Question: What is the suspected problem?
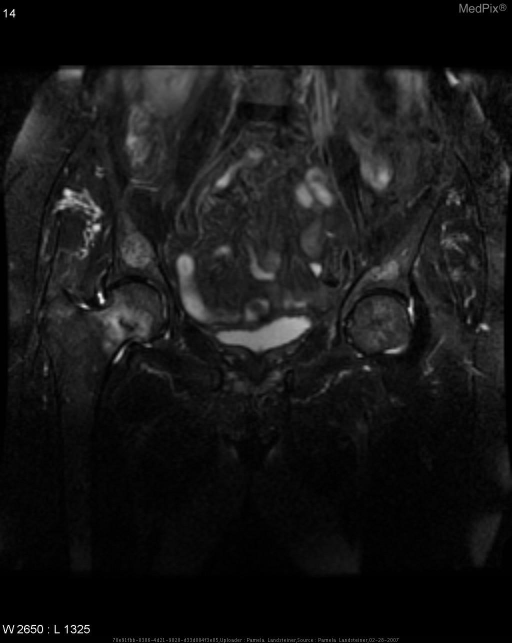
Answer: The findings suggest Anterior-posterior radiograph of the pelvis, and frog-leg radiograph of the right hip show diffusely diminished bone density of the pelvis and right hip. No periosteal reaction or fracture is seen.

Coronal T1-weighted MR image of the pelvis demonstrates  linear low-signal-intensity area extending from the medial cortex of the right femoral neck into the medullary canal and is consistent with fracture. On the T2-weighted fat-saturated coronal MR image,  more extensive area of high-signal-intensity is present consistent with a combination of the fracture and post-traumatic edema and inflammation.. Coronal T2-weighted fat-saturated MR image shows extensive area of high-signal-intensity is present in the right femoral neck, consistent with a fracture and associated edema and inflammation.. The patient might have a history of A 76-year-old woman presents to her primary care manager with right hip pain. No known history of trauma..